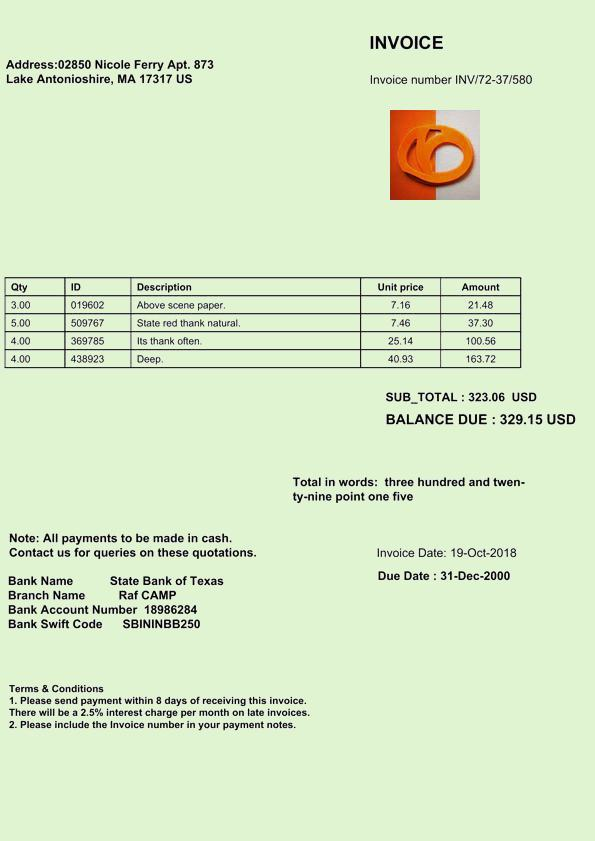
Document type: Invoice